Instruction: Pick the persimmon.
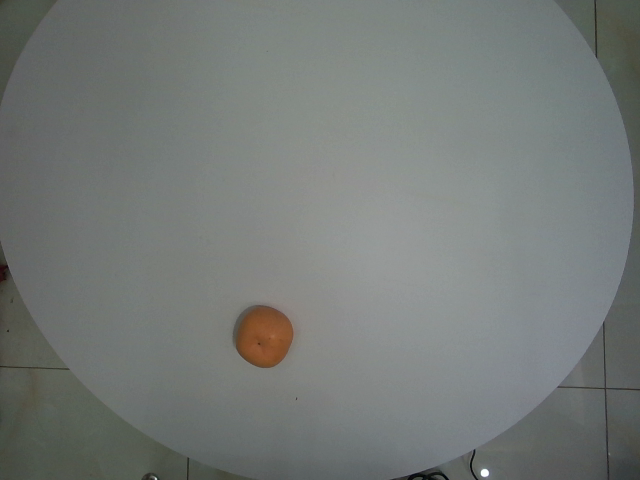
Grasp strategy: vertical